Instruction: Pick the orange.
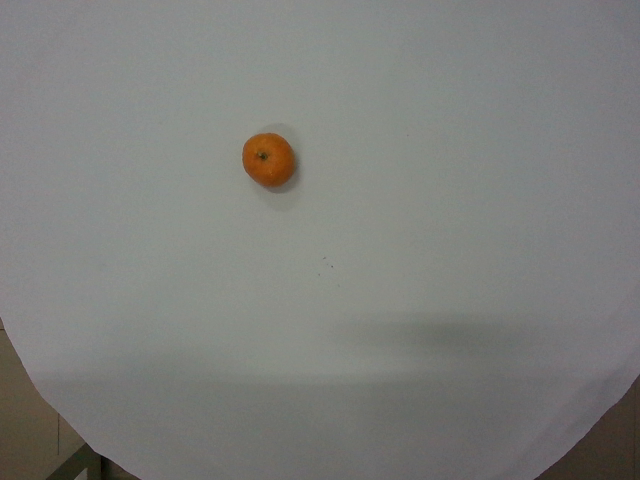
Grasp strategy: vertical